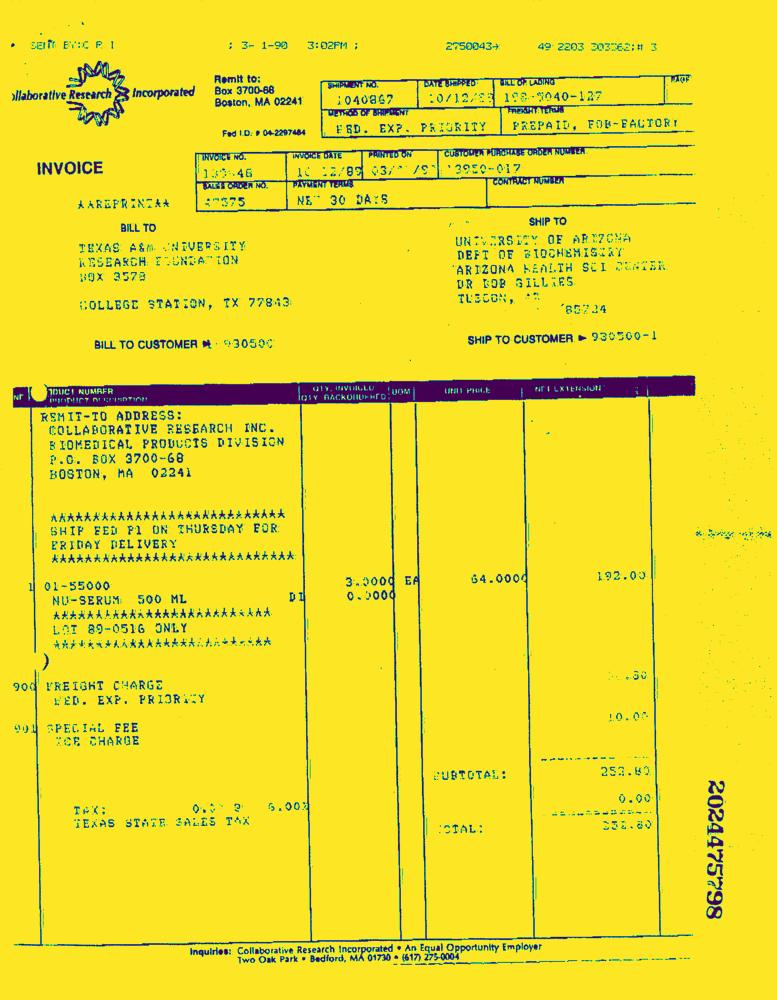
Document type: Invoice-Doc